Question: What jurisdiction, city, or county is the document associated with?
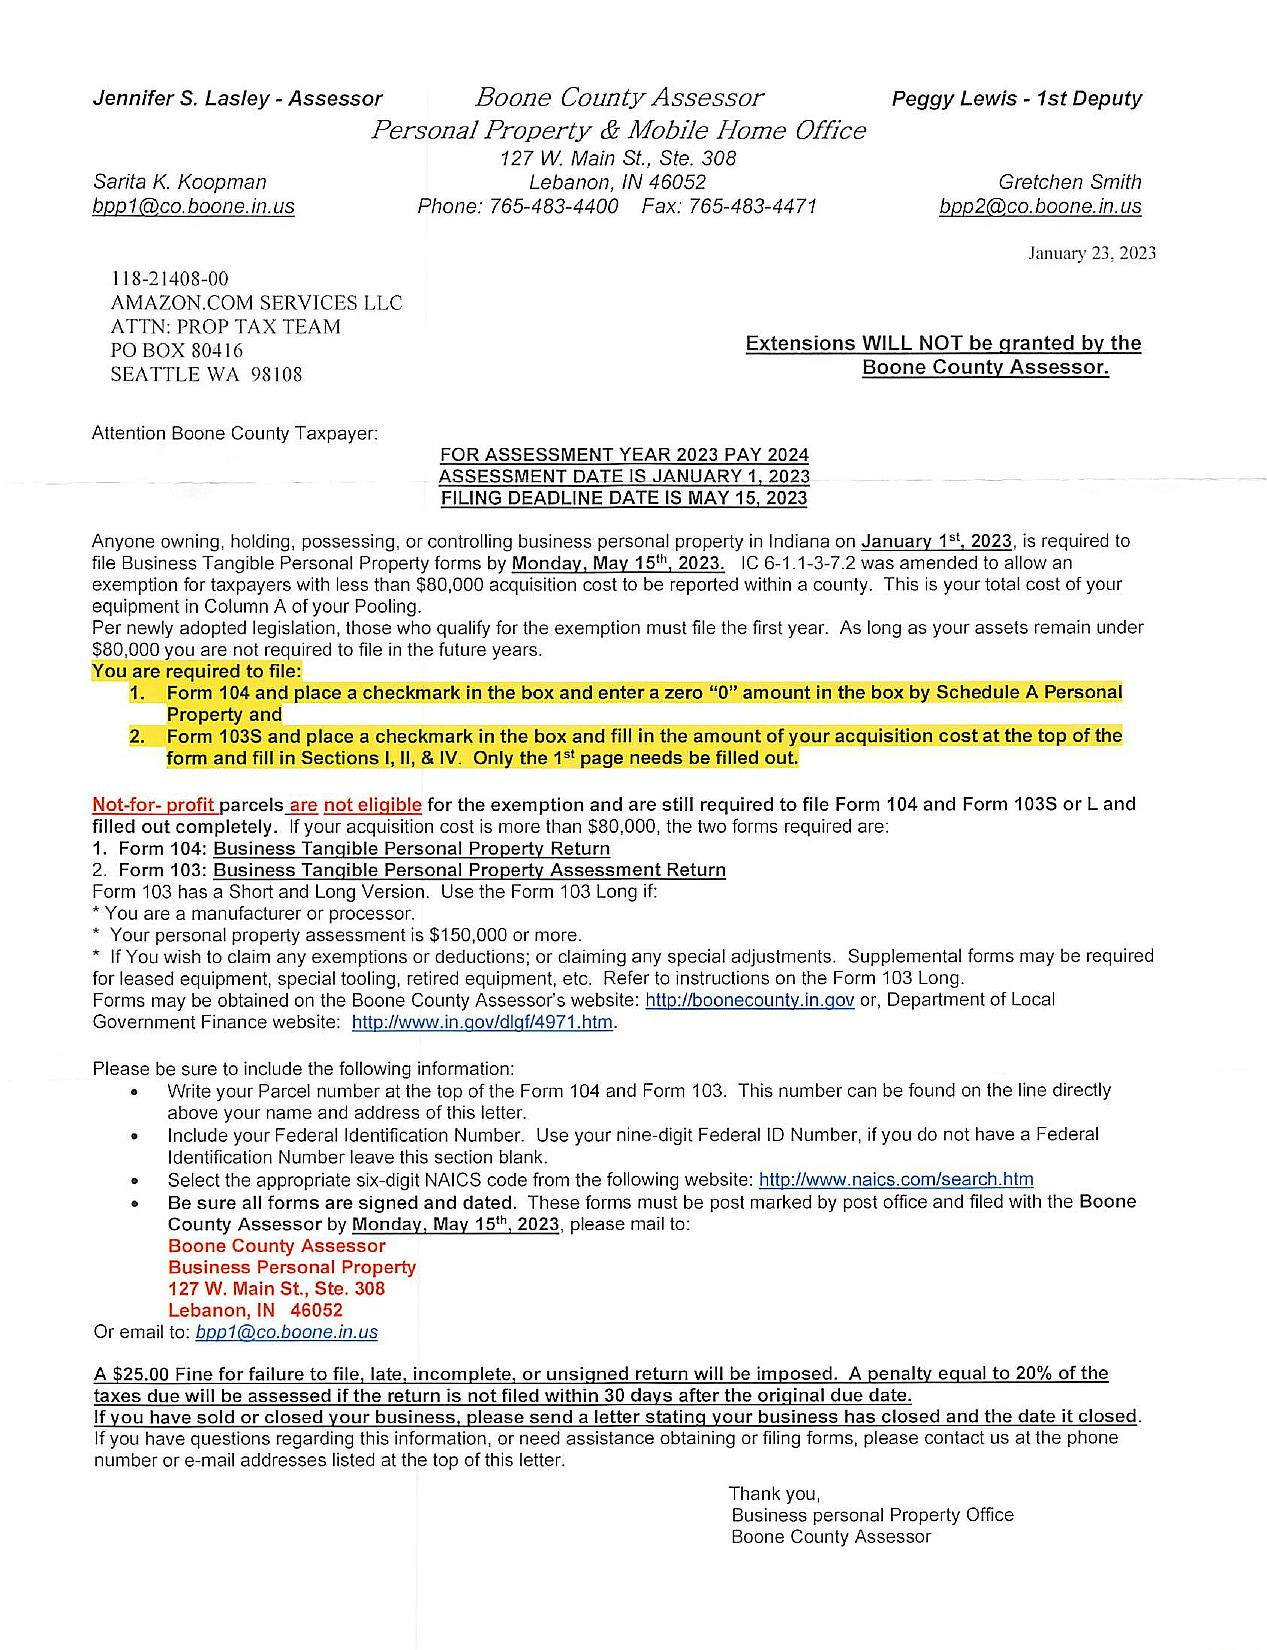
Answer: "Boone County"